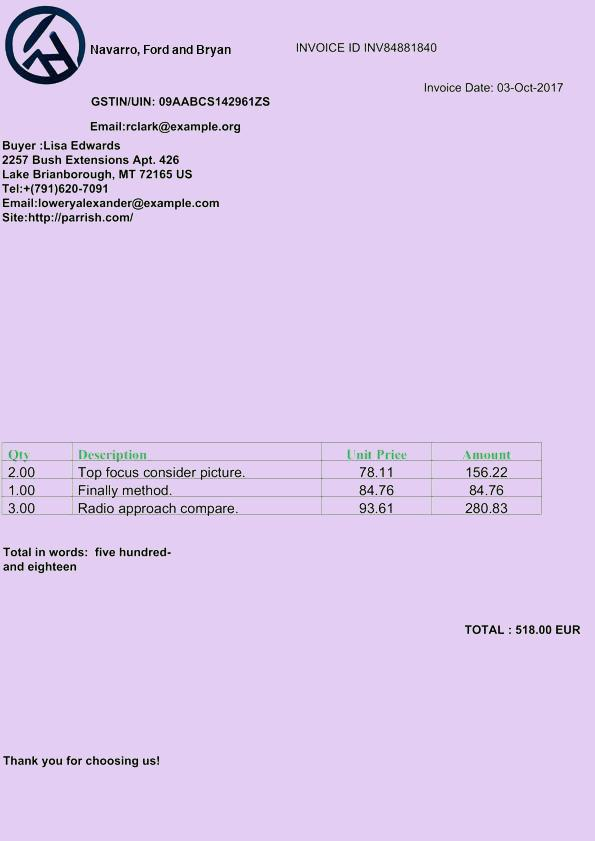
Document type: Invoice